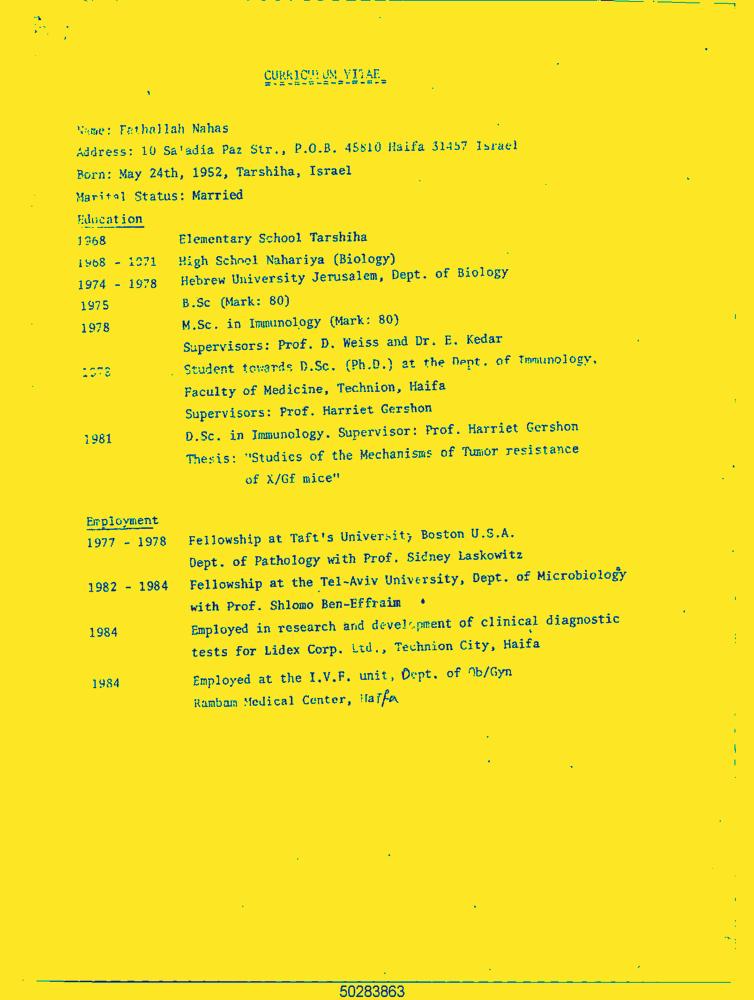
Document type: Resume-Doc